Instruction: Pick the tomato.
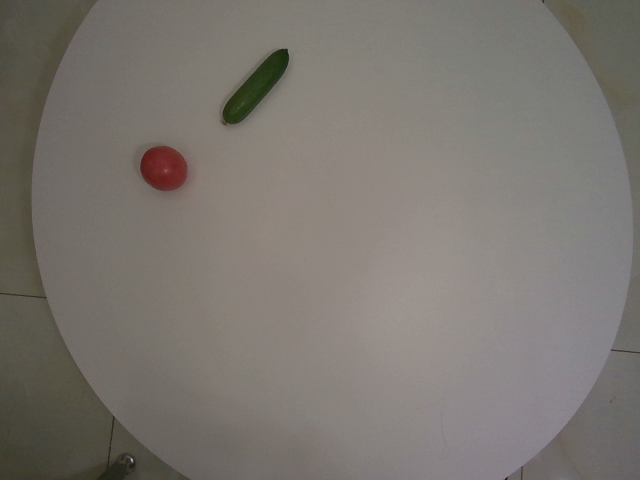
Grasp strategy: vertical